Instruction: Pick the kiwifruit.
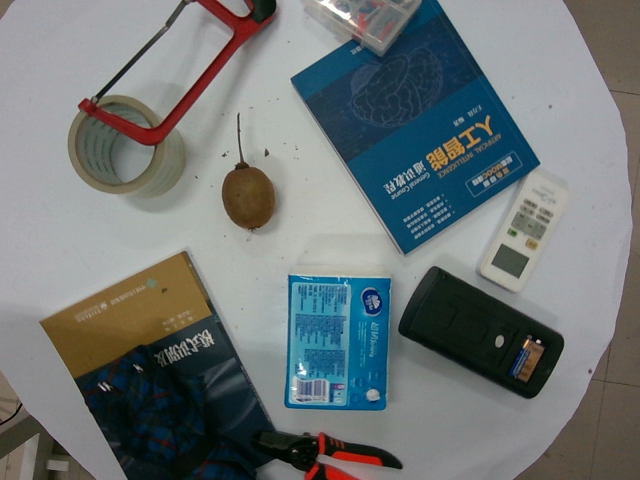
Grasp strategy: vertical